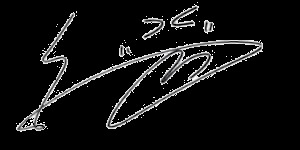
Signature of: soojin